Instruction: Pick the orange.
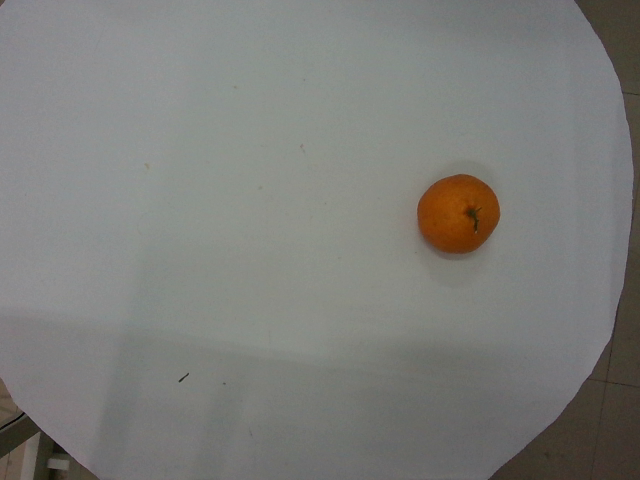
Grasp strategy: vertical